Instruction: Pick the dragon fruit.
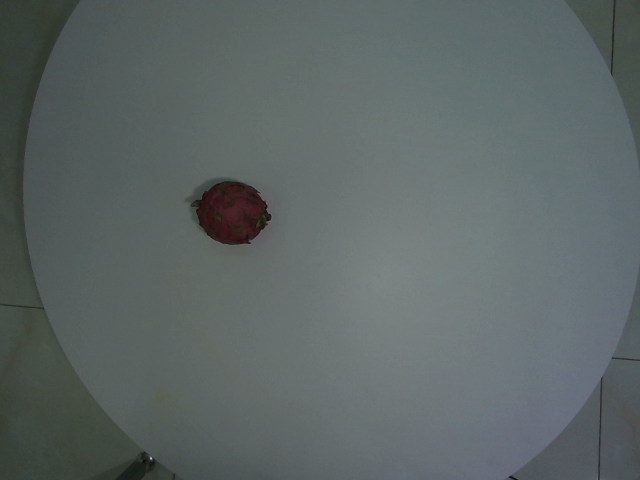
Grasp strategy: vertical